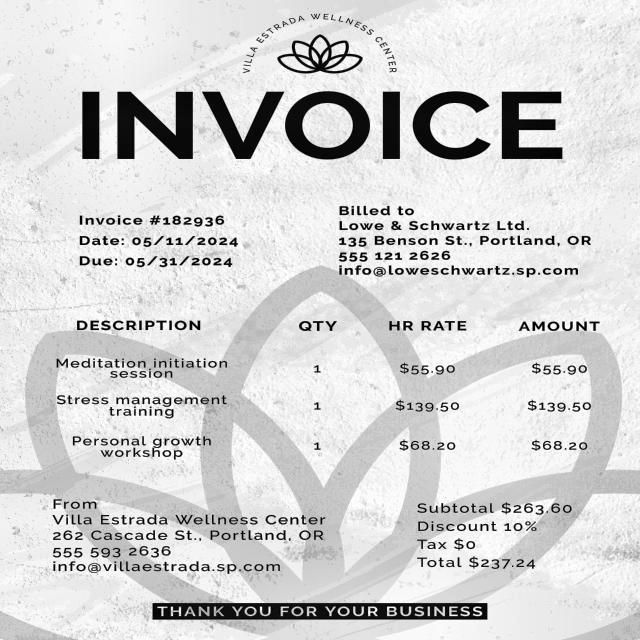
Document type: Invoice